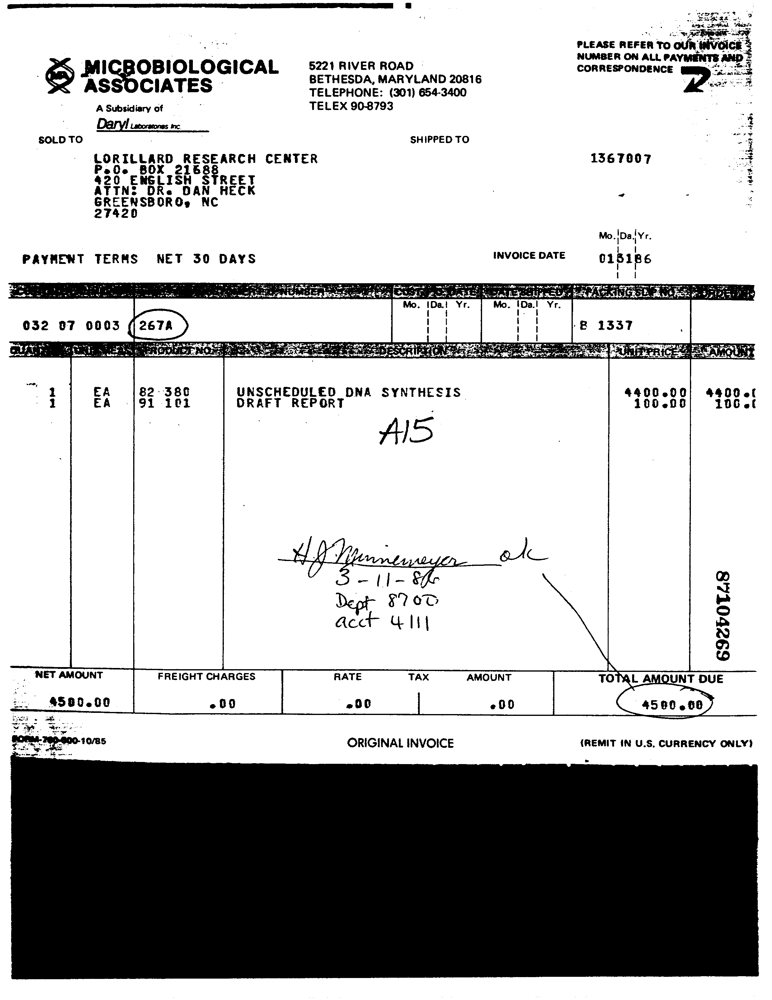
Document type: Invoice